Question: What is the name of the tenant mentioned in the document?
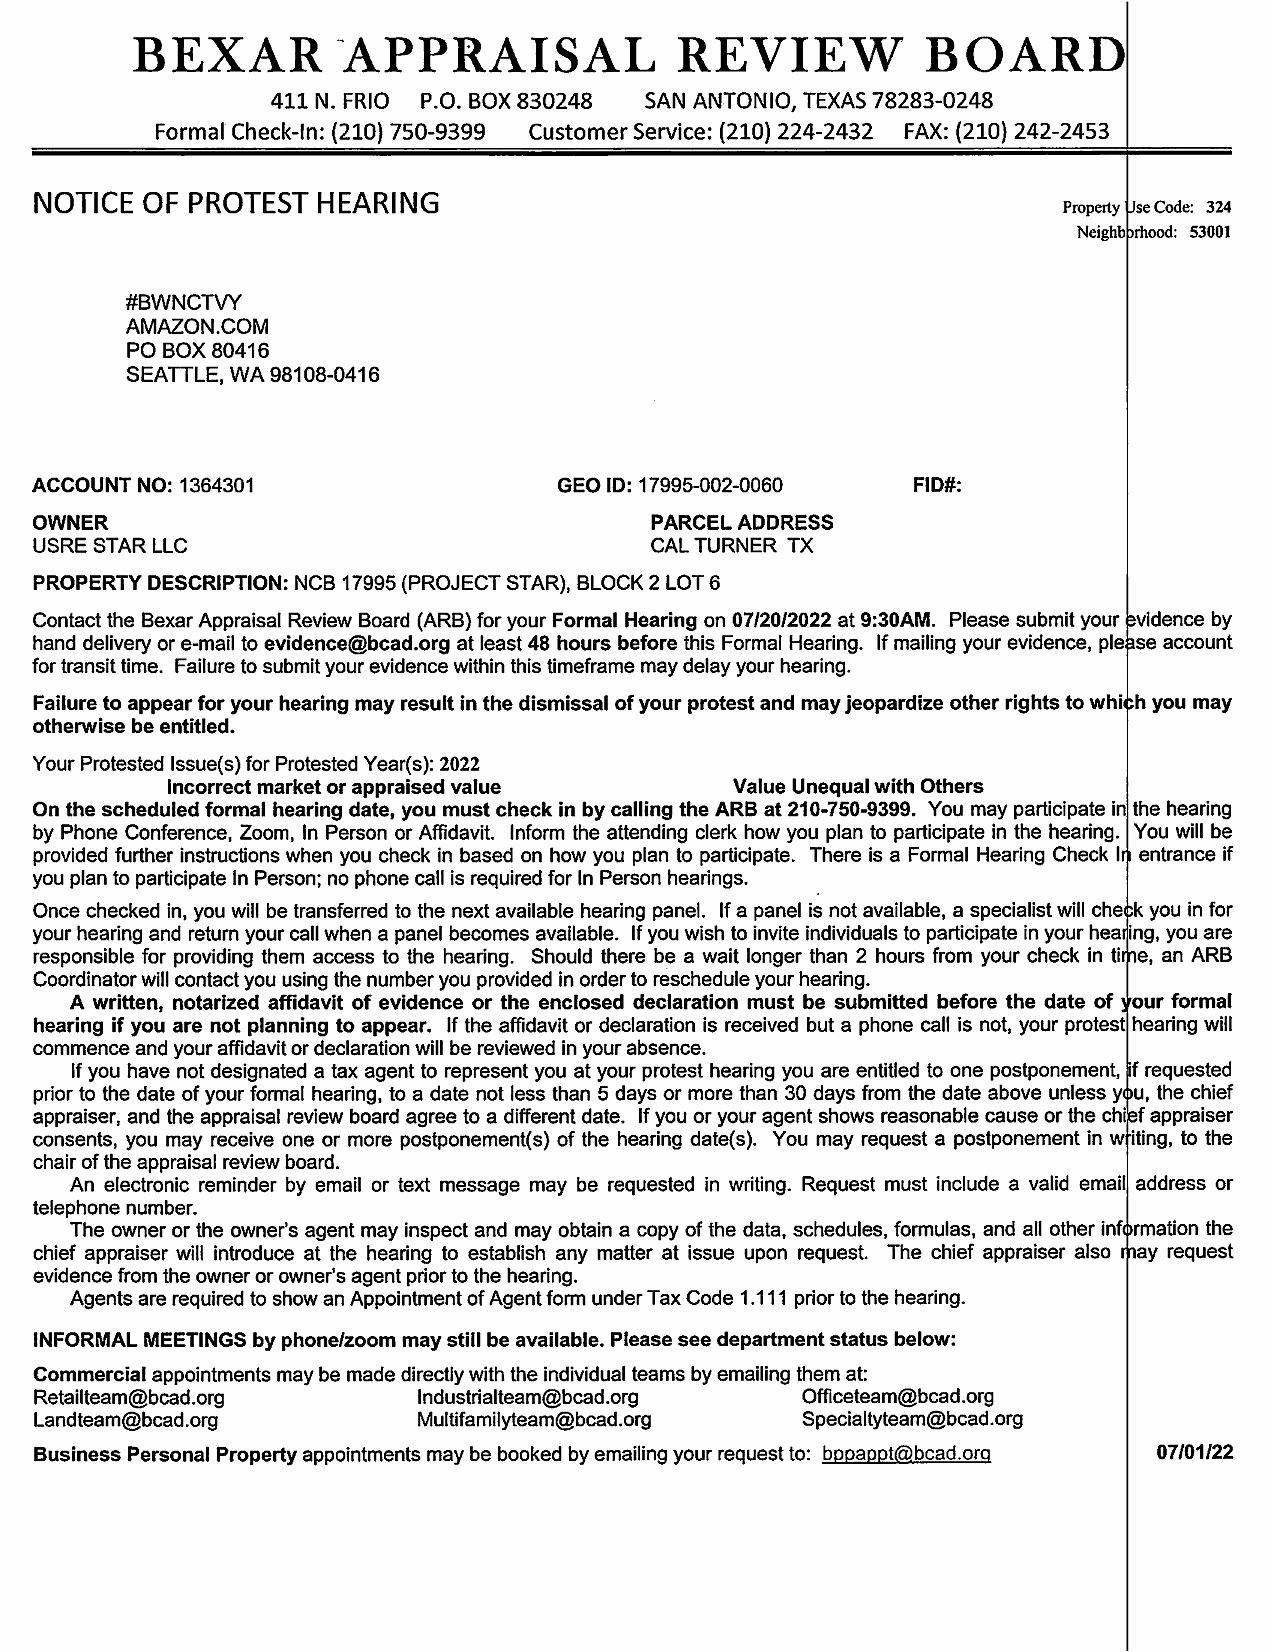
Answer: "USRE STAR LLC"